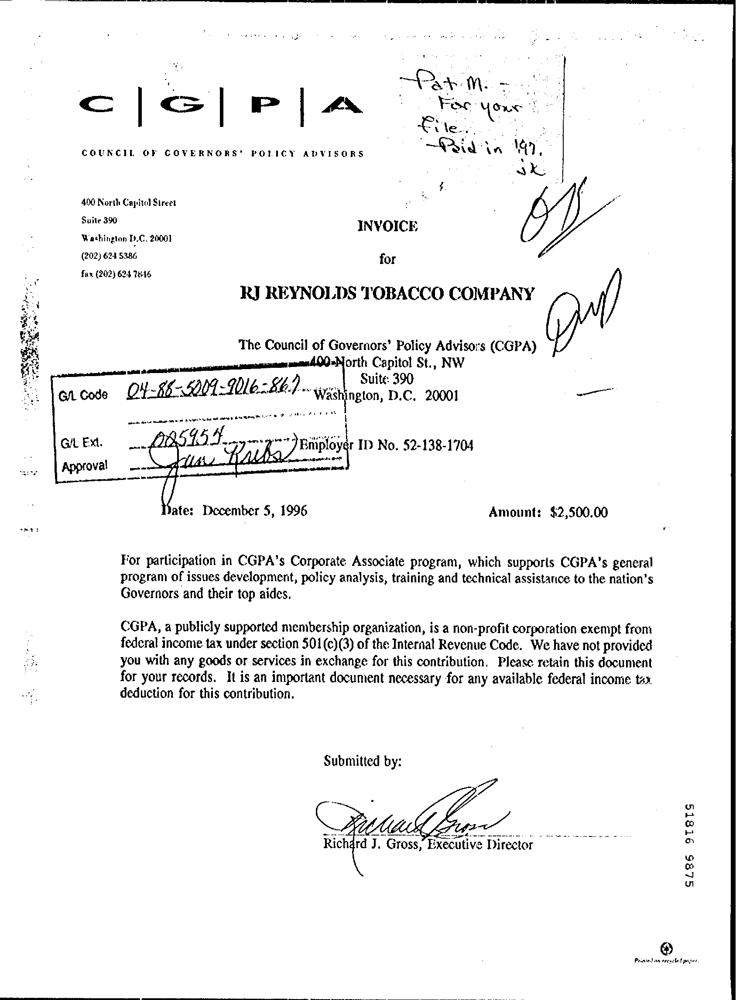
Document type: Invoice